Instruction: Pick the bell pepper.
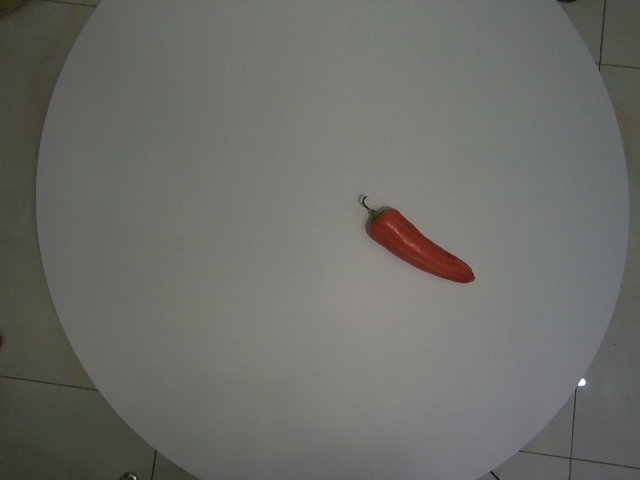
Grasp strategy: vertical